Question: What appears to be the issue?
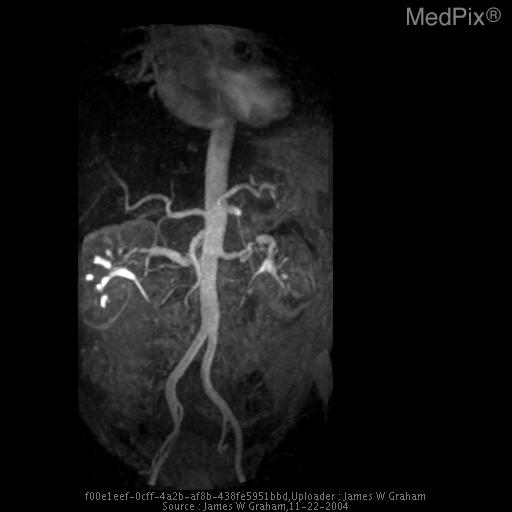
Answer: The findings suggest CT KUB was performed to evaluate for suspected renal stones. CT evaluation demonstrated normal appearing kidneys, with no evidence of renal obstruction or urolithiasis. A recently passed stone was considered, and the patient discharged home.

The patient returned 4 days later with continued and worsening left flank pain. There was flank tenderness on physical exam. UA showed moderate blood. CBC was normal, including a normal white count. CT KUB was again performed. There was no urolithiasis or hydronephrosis, but there was interval development of significant perinephric stranding. Given lack of other clinical findings of pyelonephritis, a renal mass could not be excluded, and a contrast examination was ordered.

Contrast CT demonstrated a wedge shaped area of non-perfusion in the upper outer aspect of the left kidney. A renal infarct was felt to be the most likely etiology, though there was no history to suggest a source. Further evaluation included echocardiography, which was negative. Laboratory analysis for abnormal clotting factors was negative. As fibromuscular dysplasia and vasculitis were also considered, renal MRA performed. This again demonstrated the area of non-perfusion in the left kidney, but also showed irregular narrowing and dilation of both renal arteries, highly suggest of fibromuscular dysplasia.

The patient was treated for symptoms and placed on Plavix. Outpatient angiography was then performed, confirming findings of FMD previously seen on MR. Figure 5 – MR MIP Reconstruction - Irregular areas of alternating dilation and narrowing in both main renal arteries, greater on the left. Note superimposed signal from fluid within the renal pelves.. The patient might have a history of 38 year old healthy male with past medical history significant only for recent onset hypertension. Presented to the Emergency Department with acute onset of left flank pain..